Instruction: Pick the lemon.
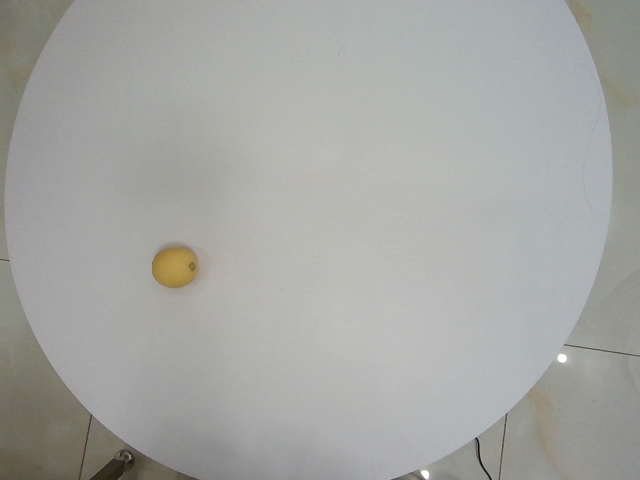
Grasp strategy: vertical